Question: Which state is mentioned in the document?
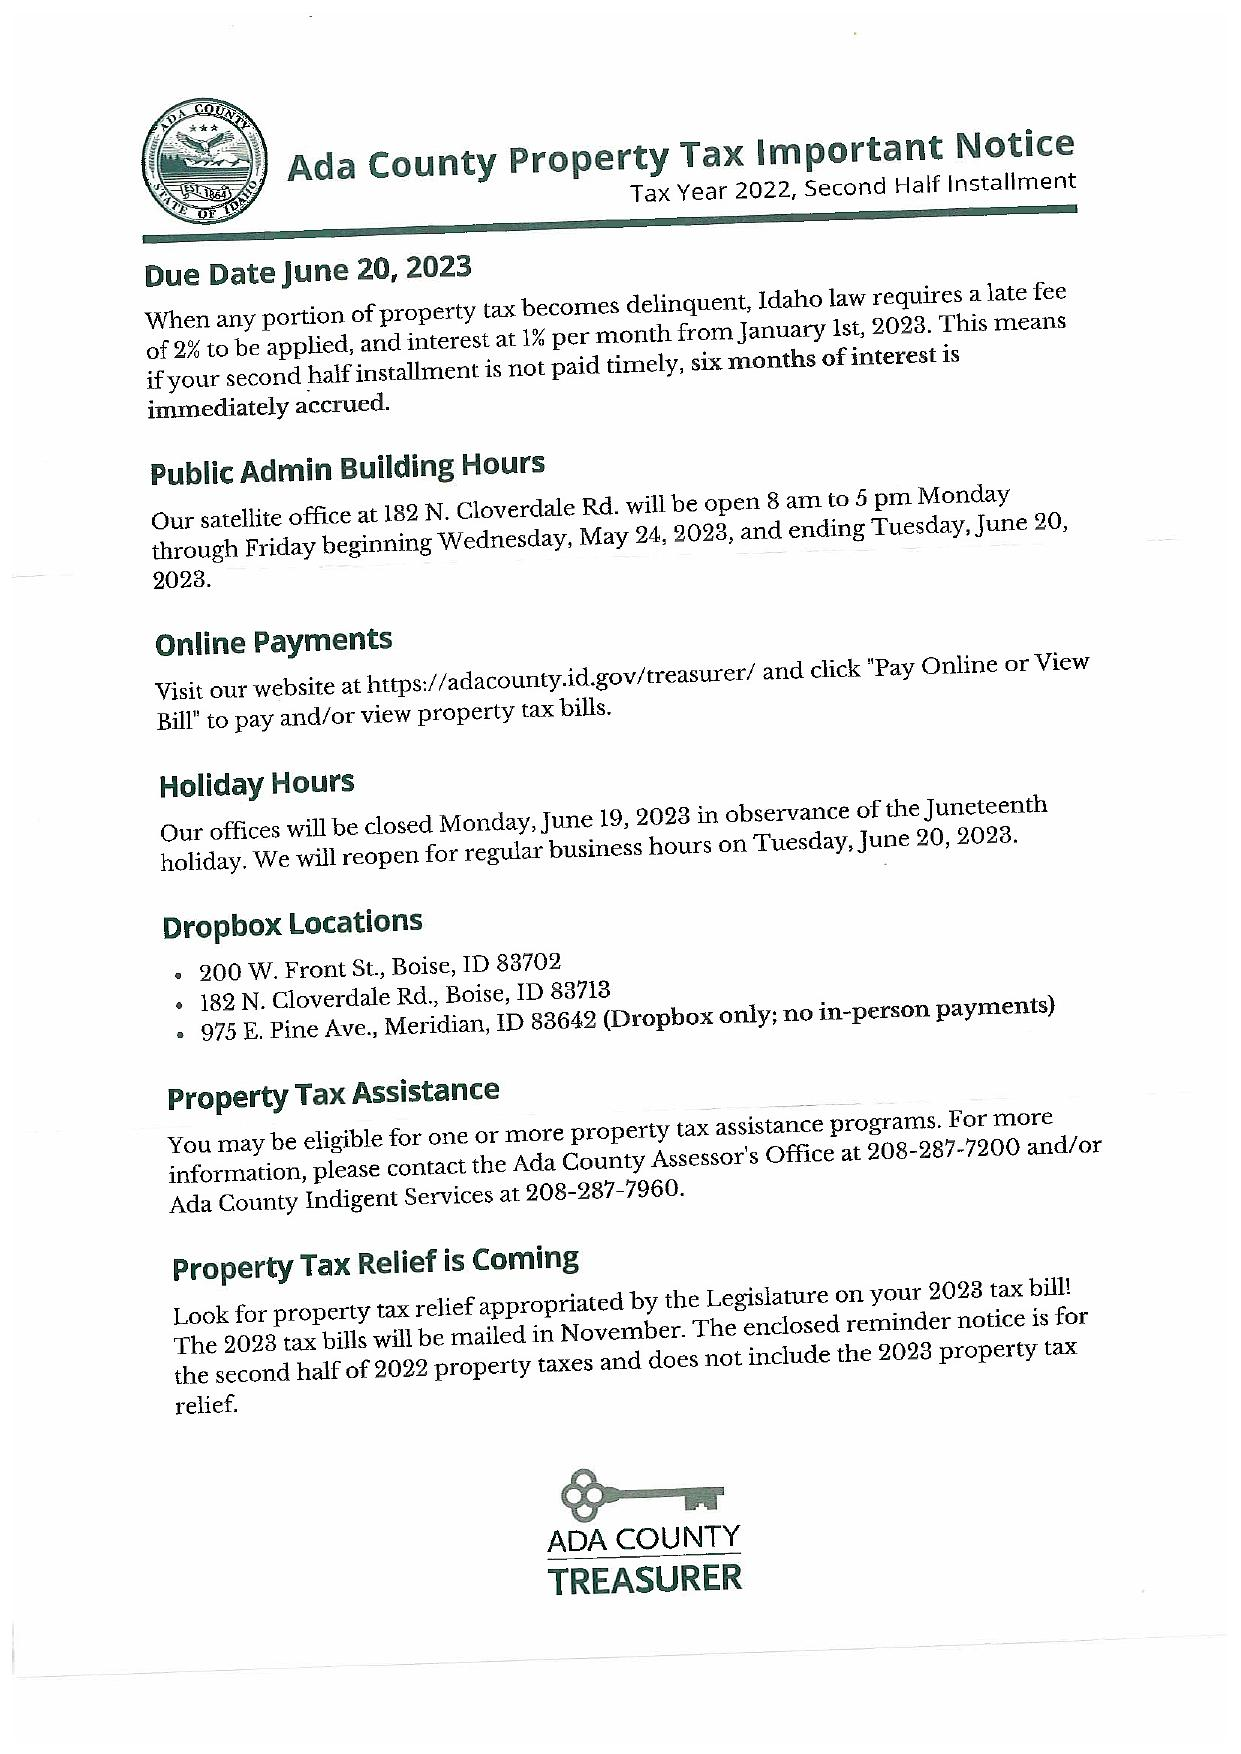
Answer: "Idaho"